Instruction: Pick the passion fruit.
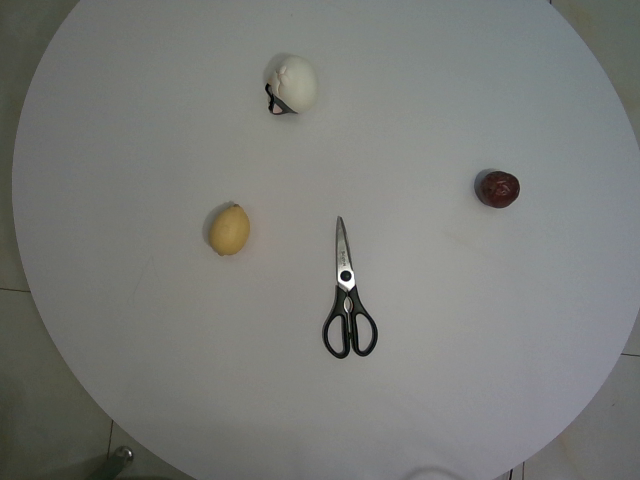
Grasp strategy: vertical